Question: In what way does the history help explain the case?
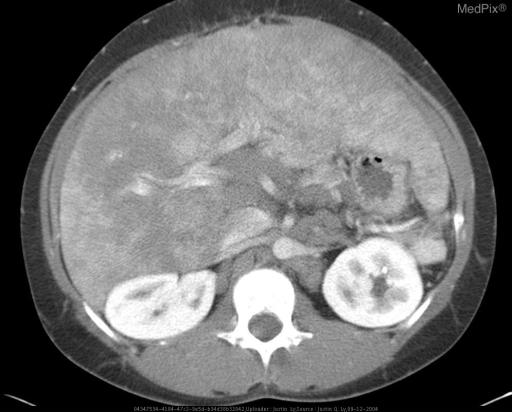
Answer: The patient's history of Patient with history of thoracic sarcoid presenting with increasing LFTs and pruritis. is key in understanding the case.